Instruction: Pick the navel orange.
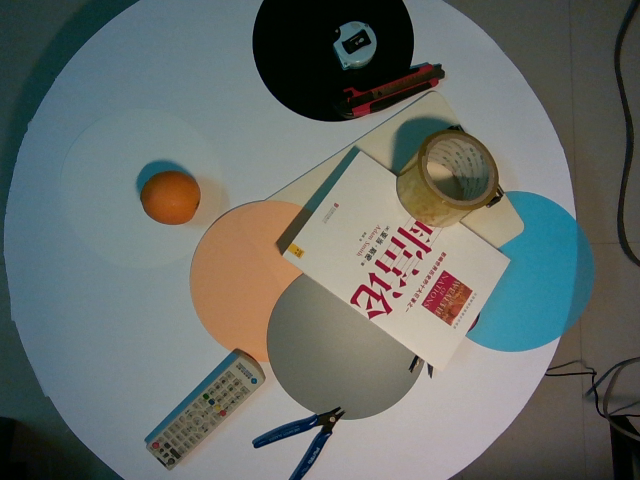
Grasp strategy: vertical